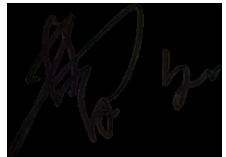
Signature of: jojo cho